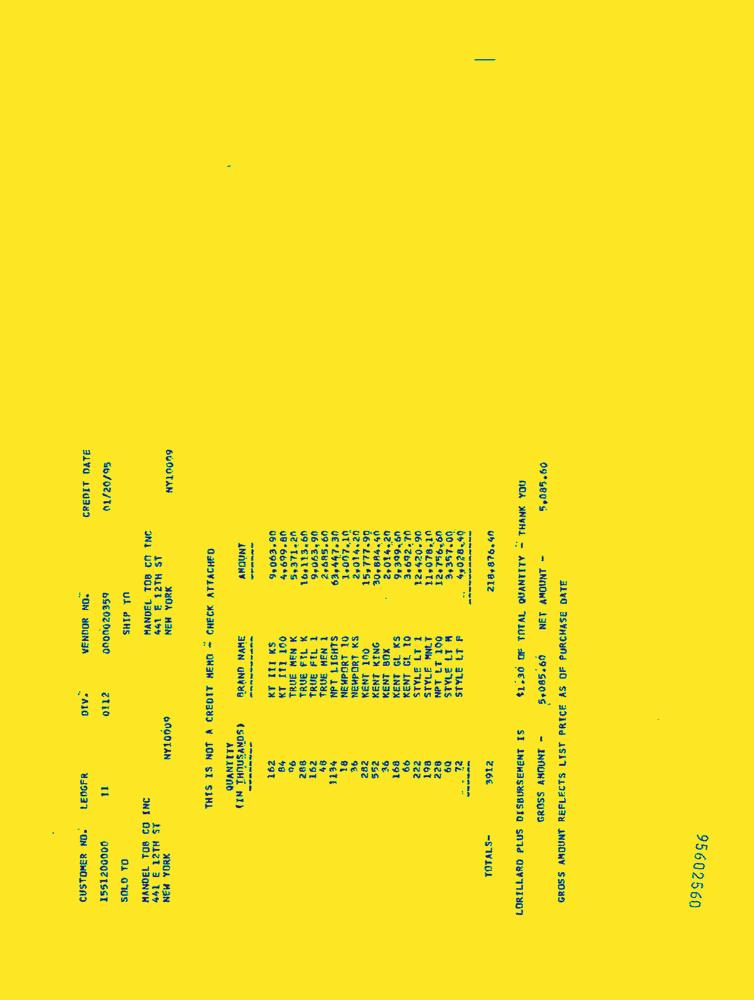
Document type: Invoice-Doc